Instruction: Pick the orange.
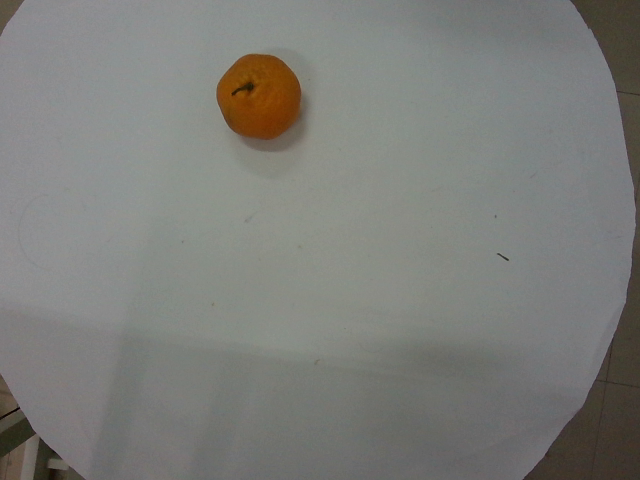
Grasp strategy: vertical